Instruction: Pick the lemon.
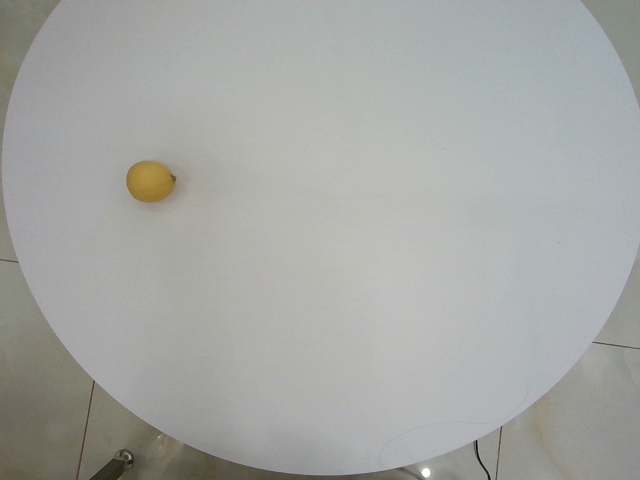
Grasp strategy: vertical